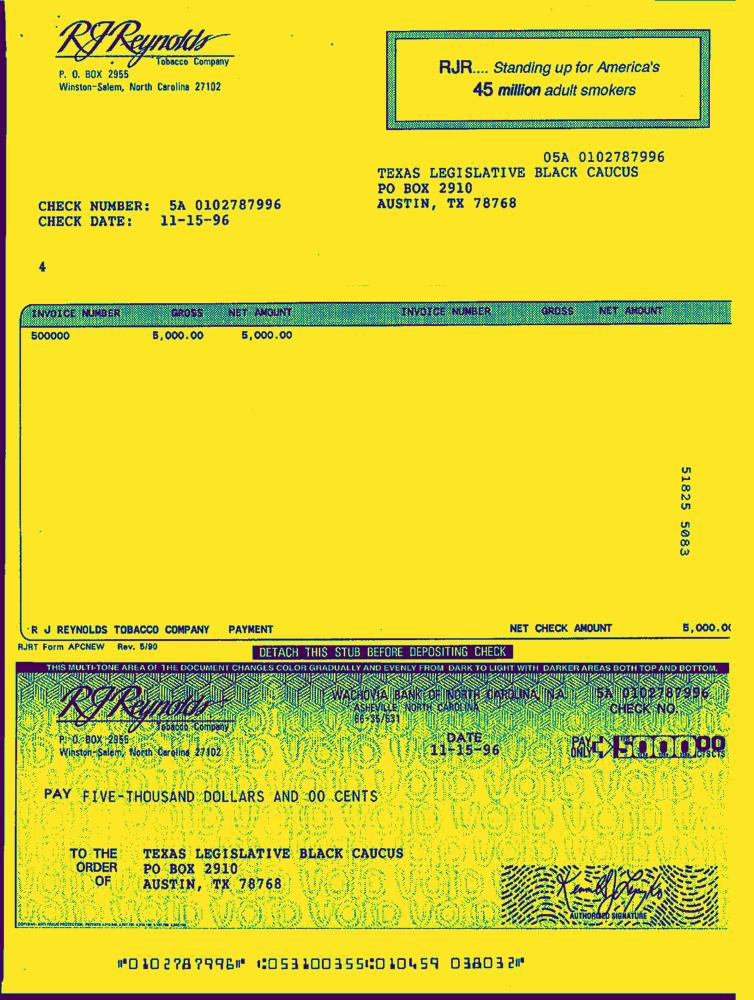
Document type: Invoice-Doc